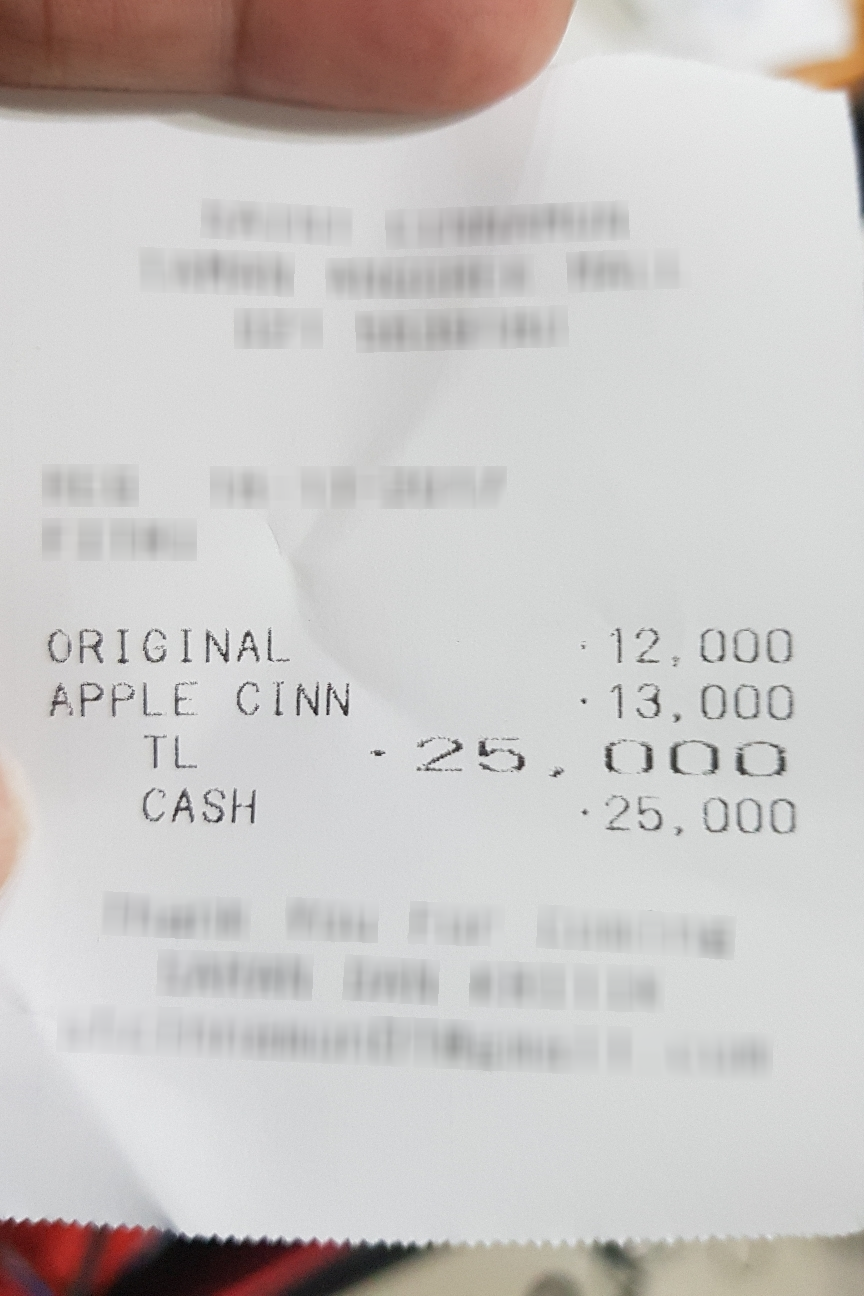
Extraction:
receipt: line_items: name: ORIGINAL
price: 12,000
name: APPLE CINN
price: 13,000
total: 25,000